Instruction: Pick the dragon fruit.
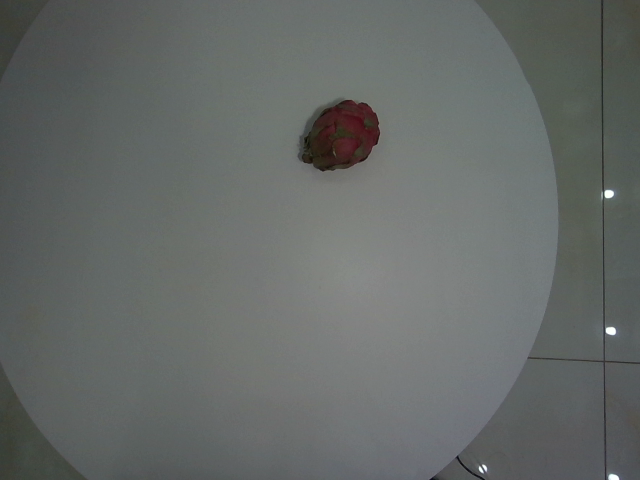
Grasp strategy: vertical